Question: Describe the condition in detail:
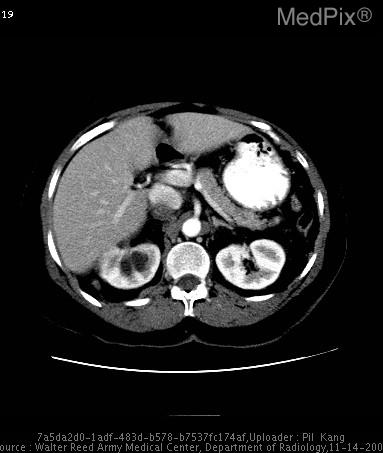
Answer: The disease is discussed as: Leiomyosarcoma is the second most common primary retroperitoneal tumor in adults, and it is the most common venous neoplasm. This entity shows three growth patterns: 1) extravascular (62%), 2 intravascular (5%), and 3) both (33%). The clinical manifestations are: 1) large abdominal mass; symptoms consistent with venous thrombosis/Budd Chiari syndrome.  The most common radiologic feature is a large, partially necrotic soft-tissue mass in the retroperitoneum with or without extension into the inferior vena cava. Computed tomography and magnetic resonance imaging typically show a nonfatty, necrotic retroperitoneal mass and a vascular component when it is present.

In this case, the tumor exhibited both extravascular and intravascular growth patterns, with a couple of images demonstrating a "beak sign" with both the IVC and the left renal vein strongly suggesting the origin as being from the IVC itself.

Treatment of choice is surgical excision.  Long-term prognosis is usually poor.